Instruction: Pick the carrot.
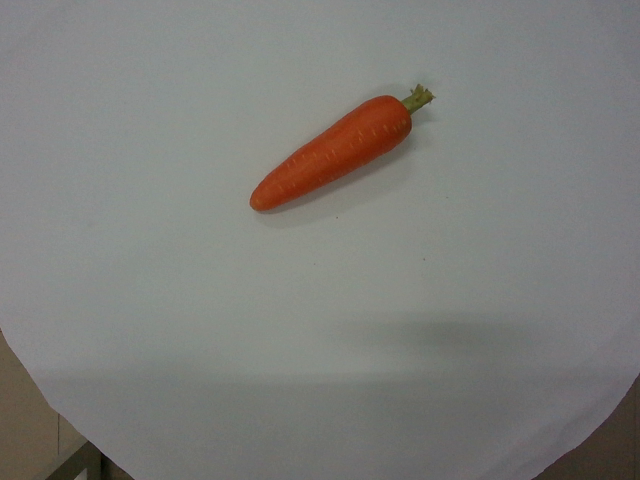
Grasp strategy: vertical